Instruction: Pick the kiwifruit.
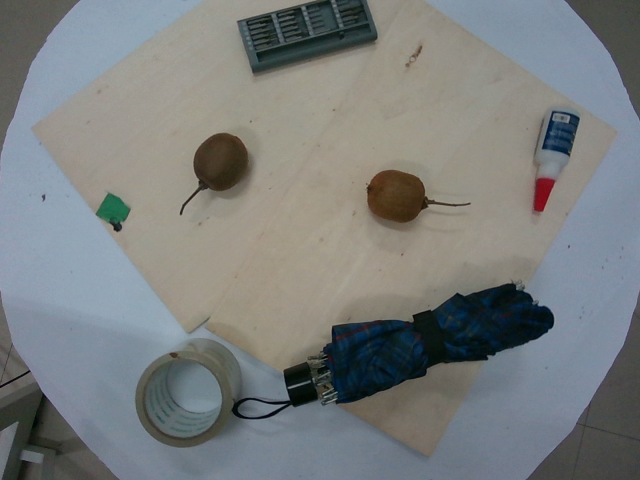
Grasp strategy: vertical